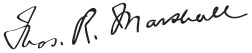
Signature of: thomas r marshall